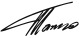
Signature of: fernando alonso